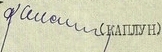
Signature of: q97343906